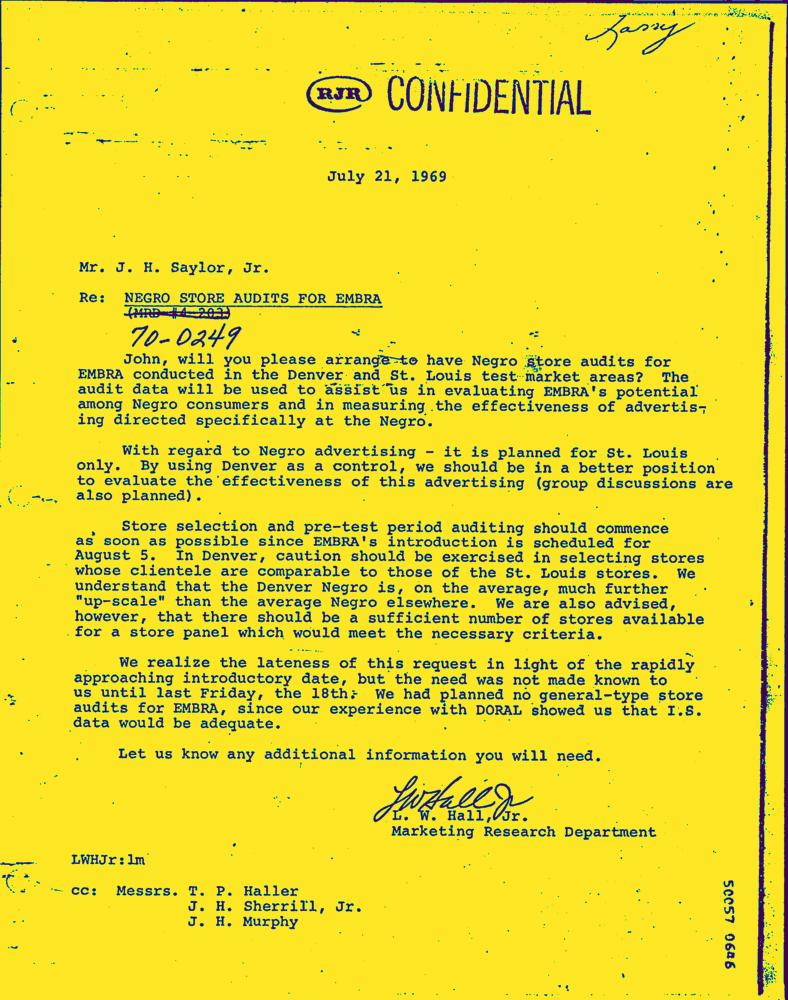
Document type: Letter-Doc